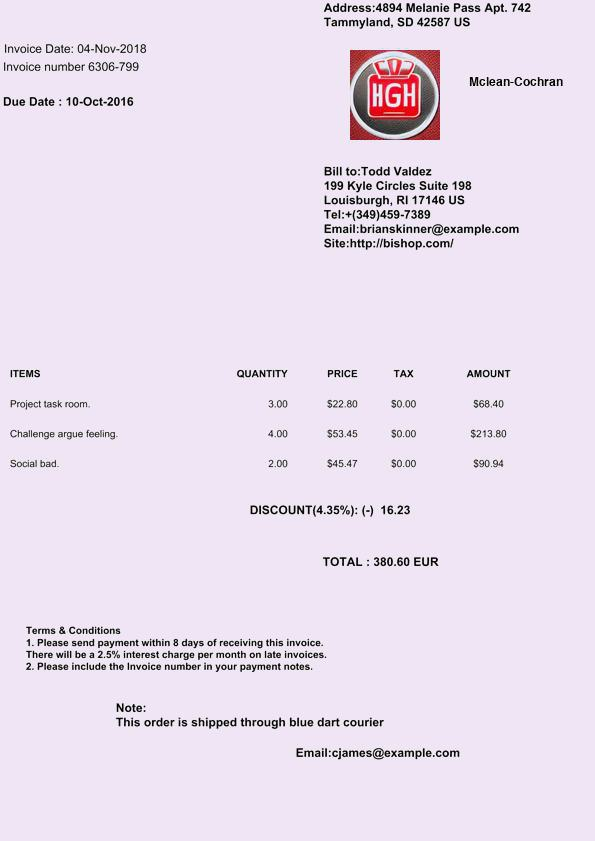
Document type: Invoice